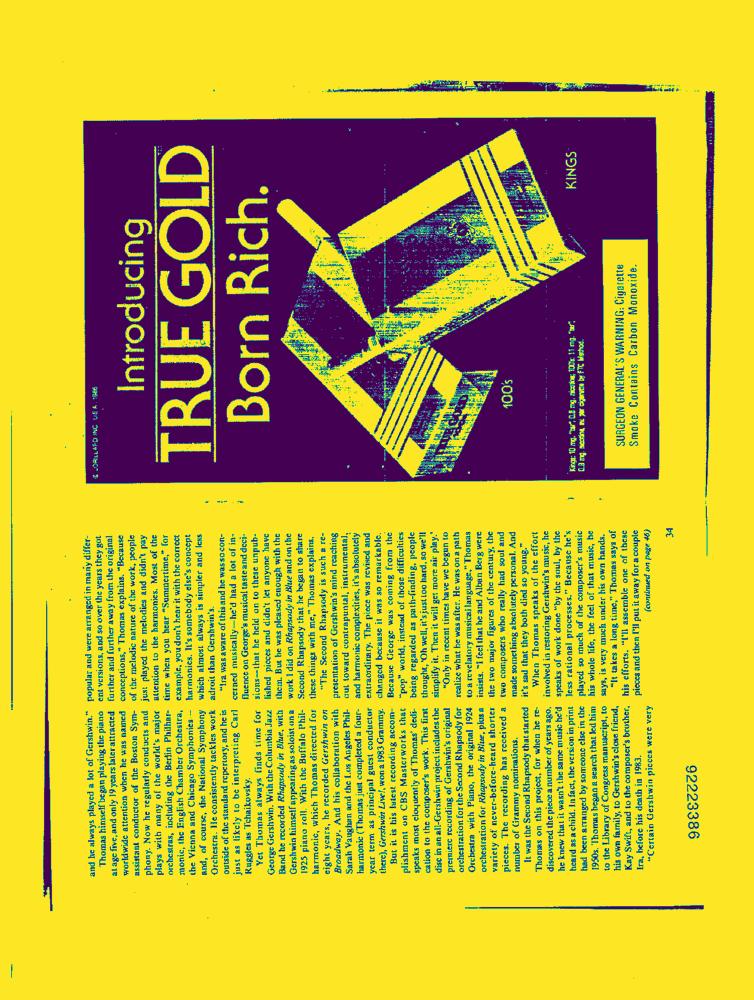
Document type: AD